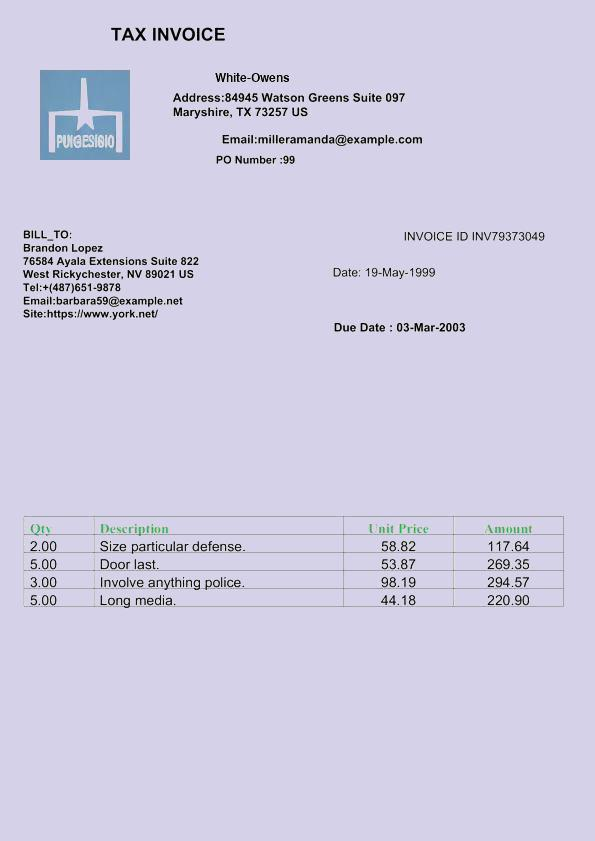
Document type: Invoice